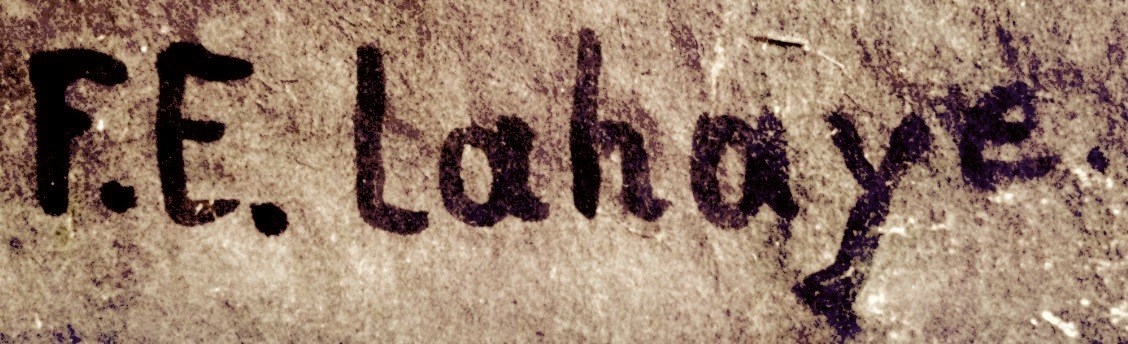
Signature of: françois étienne lahaye